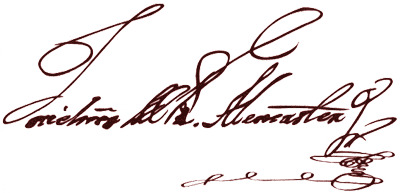
Signature of: joaquín del real alencaster